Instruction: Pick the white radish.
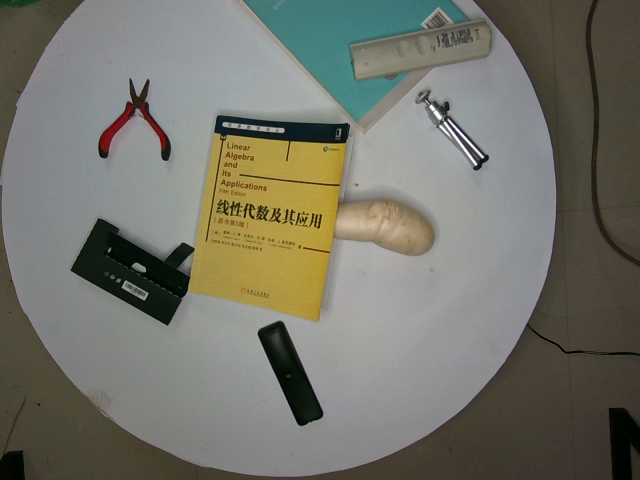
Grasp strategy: vertical